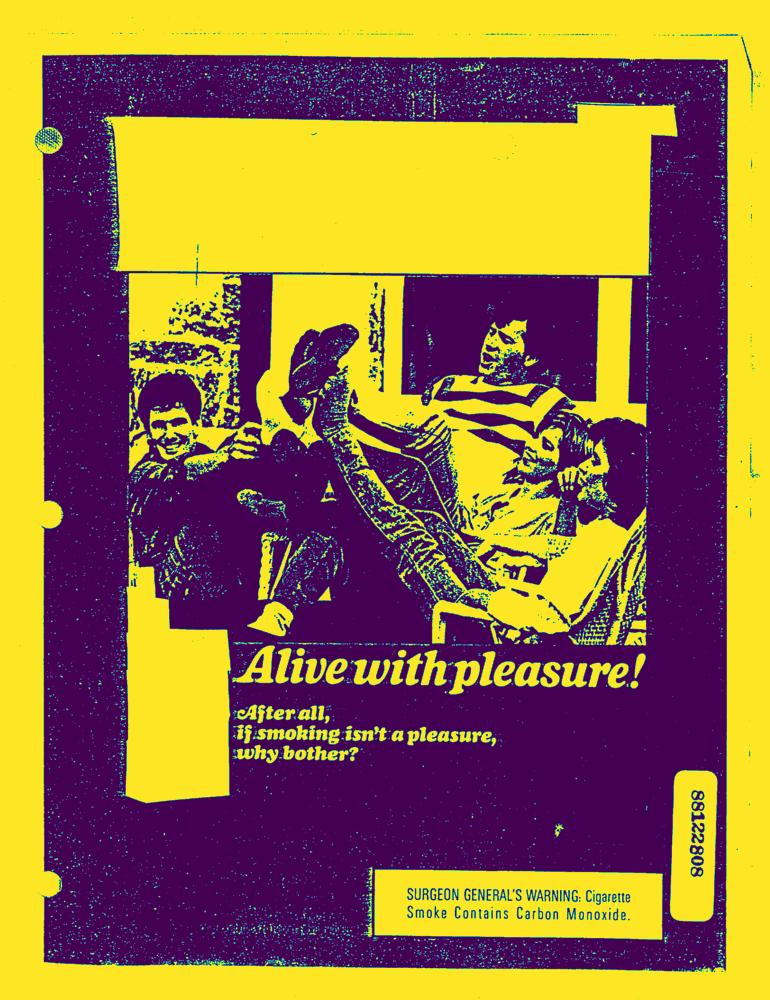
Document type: AD